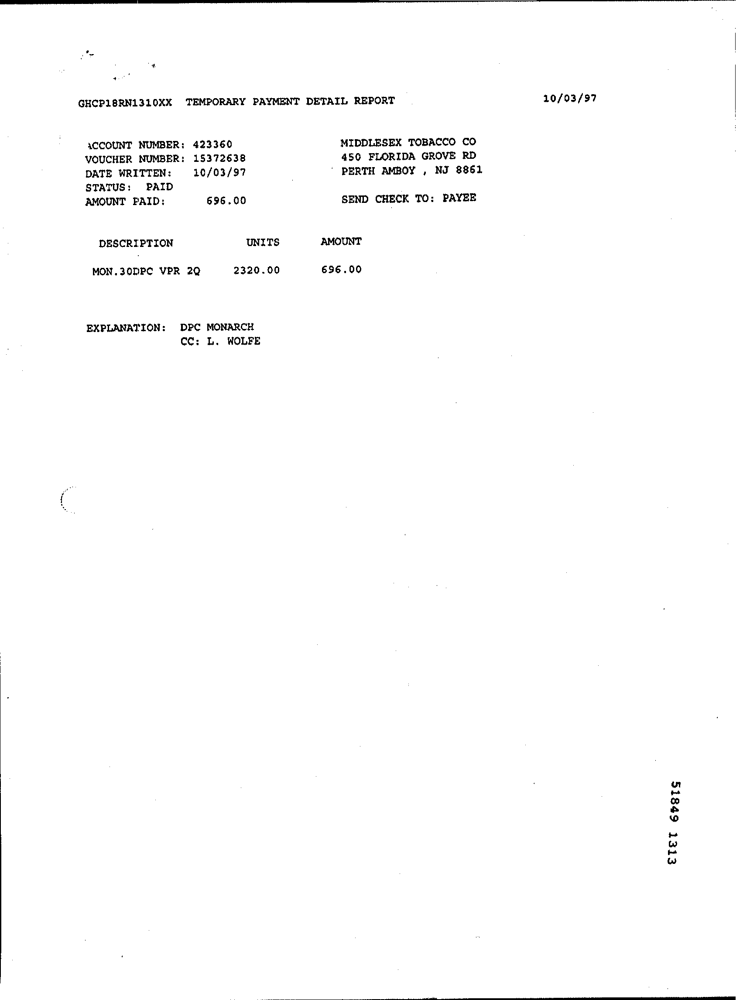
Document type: Invoice